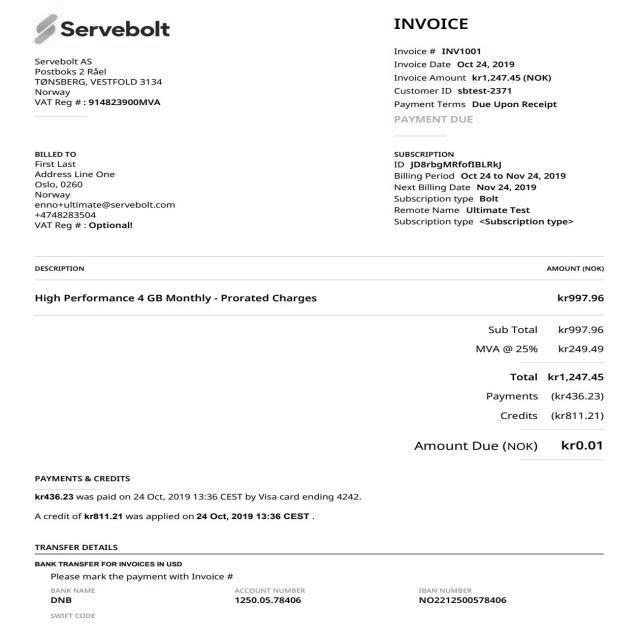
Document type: Invoice